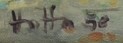
Signature of: bojmír hutta